Question: Talk about the condition:
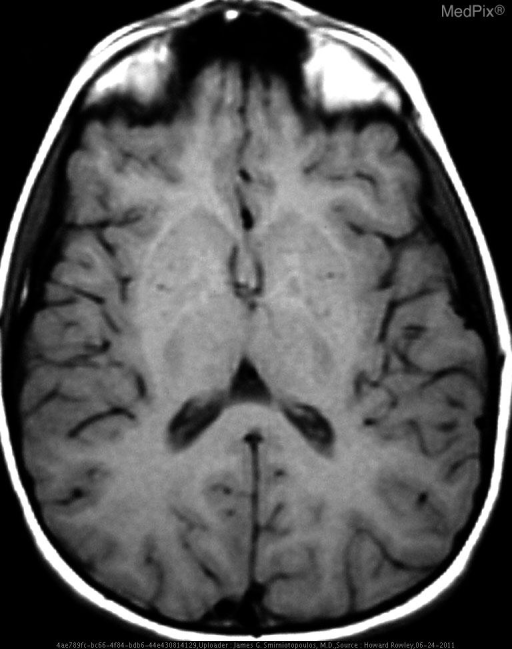
Answer: The disease is discussed as: Neurodegeneration with Brain Iron Accumulation (NBIA) is a group of genetic disorders characterized by abnormal iron metabolism and deposition in the central nervous system.  Progressive iron deposition is toxic to neurons.  There are at least four known subtypes that may be distinguished genetically, biochemically, and also by MR imaging. PMID: 21286947 PMID: 21480873 PMID: 21496576 PMID: 18981035 PMID: 18443312 PMID: 17569231 PMID: 16416393
•  Hallervordin-Spatz (PKAN or MBIA-1, MIM 234200) familial or sporadic, is a mutation in panthothenate kinase 2 (PANK2) usually causing a childhood presentation with progressive extrapyramidal dysfunction and dementia.

•  Infantile neuroaxonal dystrophy (INAD, MIM 256600) is autosomal recessive, a mutation in PLA2G6.

•  Neuroferritinopathy (FLT, NBIA-2, MIM 606159) is caused by a mutation in the gene (FTL1) coding for the light chain of ferritin, is autosomal dominant with an adult presentation.

•  Aceruloplasminemia (MIM 604290) is an autosomal recessive deficiency of ceruloplasmin, causing Fe deposition in the brain (movement disorder) and reticuloendothelial system (diabetes).

On T2* imaging (e.g. GRE or gradient sequences) these disorders may all cause hypointensity in the globus pallidus from abnormal iron accumulation.  However, they may often be distinguished by their patterns of associated lesions:

•  Hypointense globus pallidus (GP)
» IAND does not have other lesions

» PKAN (PANK2) causes the "eye of the tiger" - a T2* dark globus pallidus (Fe) surrounding a T2 bright center in the medial globus pallidus PMID: 16775270

» Neuroferritinopathy may also cause "eye of the tiger", but usually also causes T2* shortening of the dentate, substantia nigra, and 1 or more of the following: putamen, caudate, thalamus.  Dengeration may lead to confluent increased signal (cavitation) in the GO and putamen

» Acerulplasminemia adds T2* shortening of the dentate, substantia nigra, and all three of putament, caudate, and thalmus W/O cavitation